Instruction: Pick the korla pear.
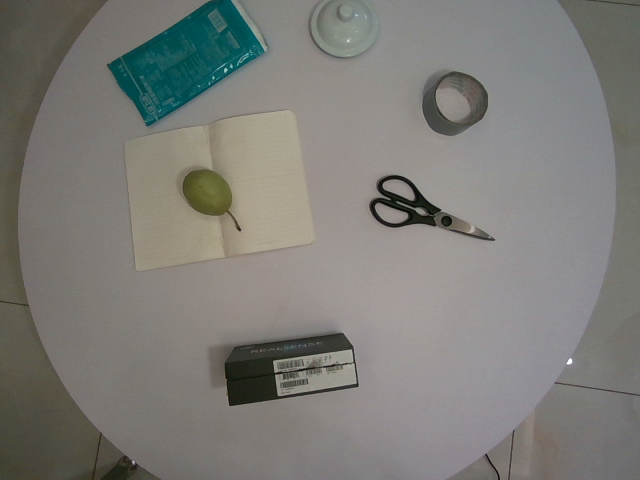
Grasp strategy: vertical